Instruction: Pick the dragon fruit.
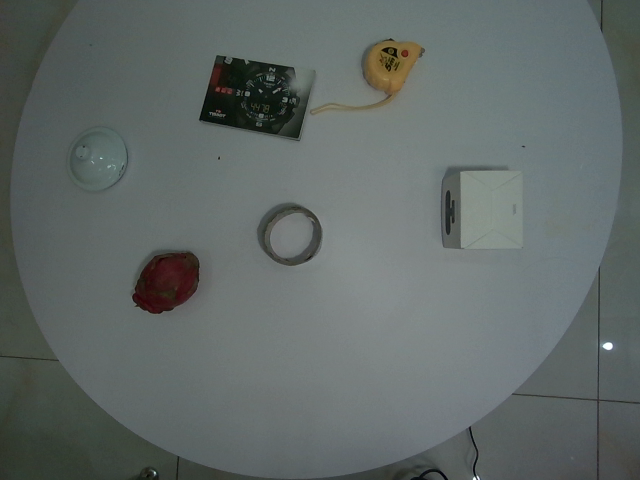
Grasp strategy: vertical